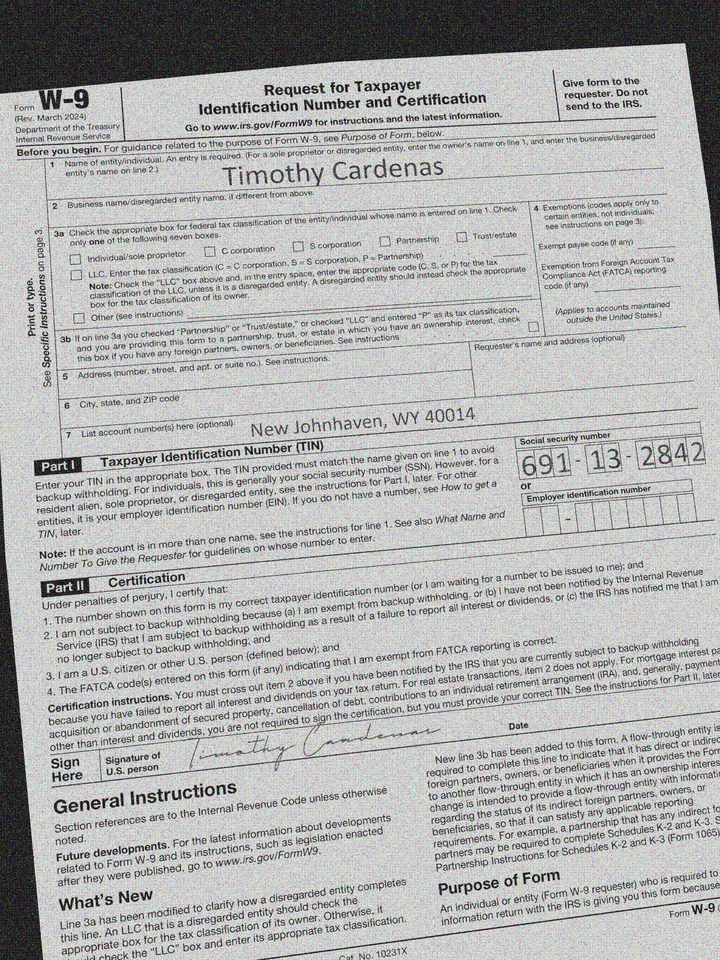
adr2: New Johnhaven, WY 40014
cbx: no
ssn: 691132842
enm: Timothy Cardenas